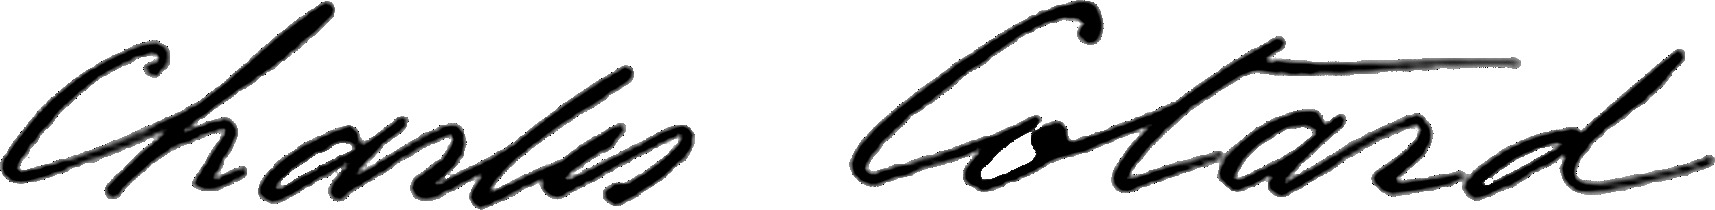
Signature of: charles cotard